Question: What is the filing due date as per the document?
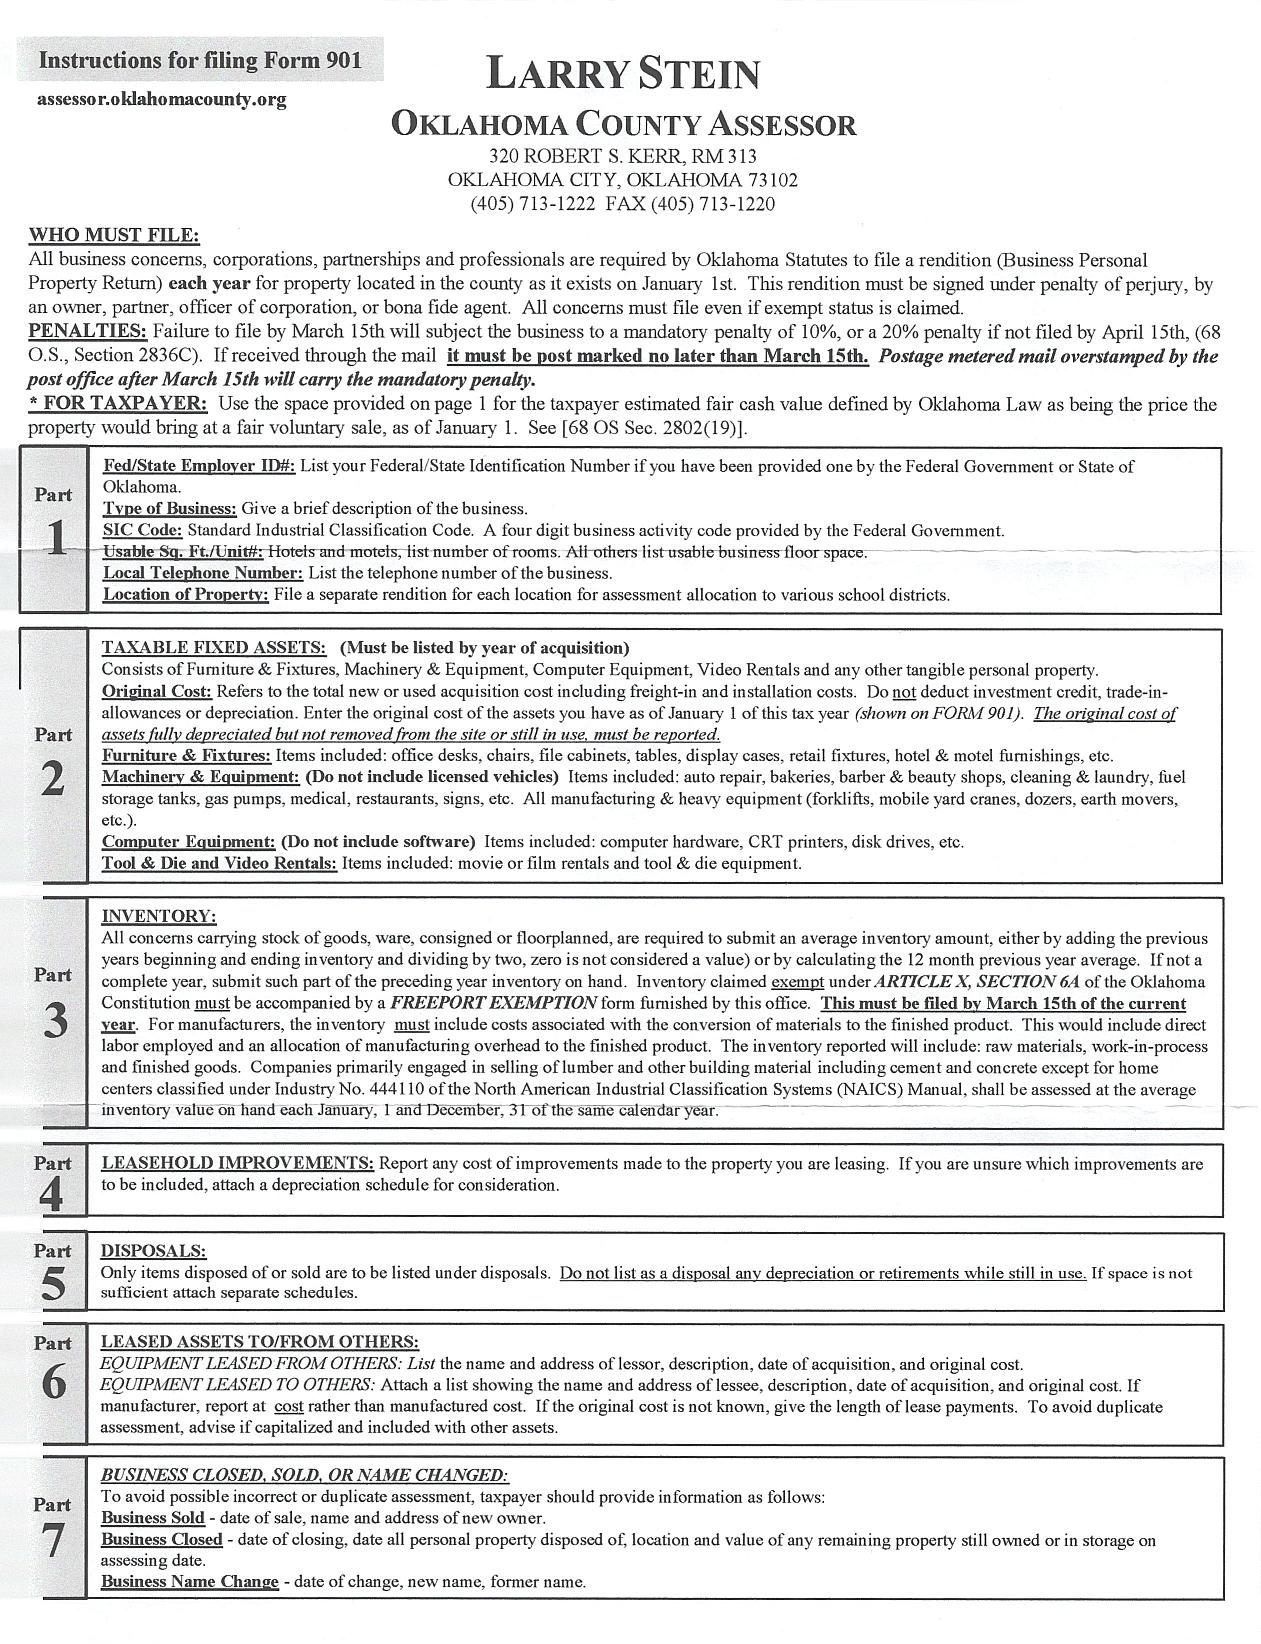
Answer: "March 15th"